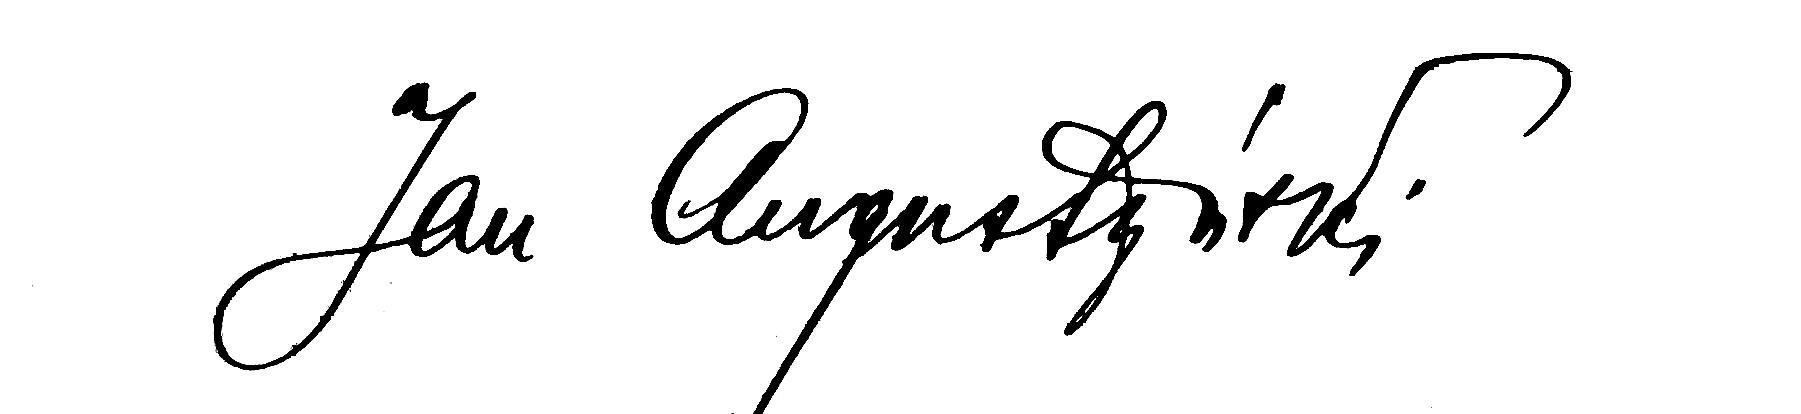
Signature of: jan augustyński